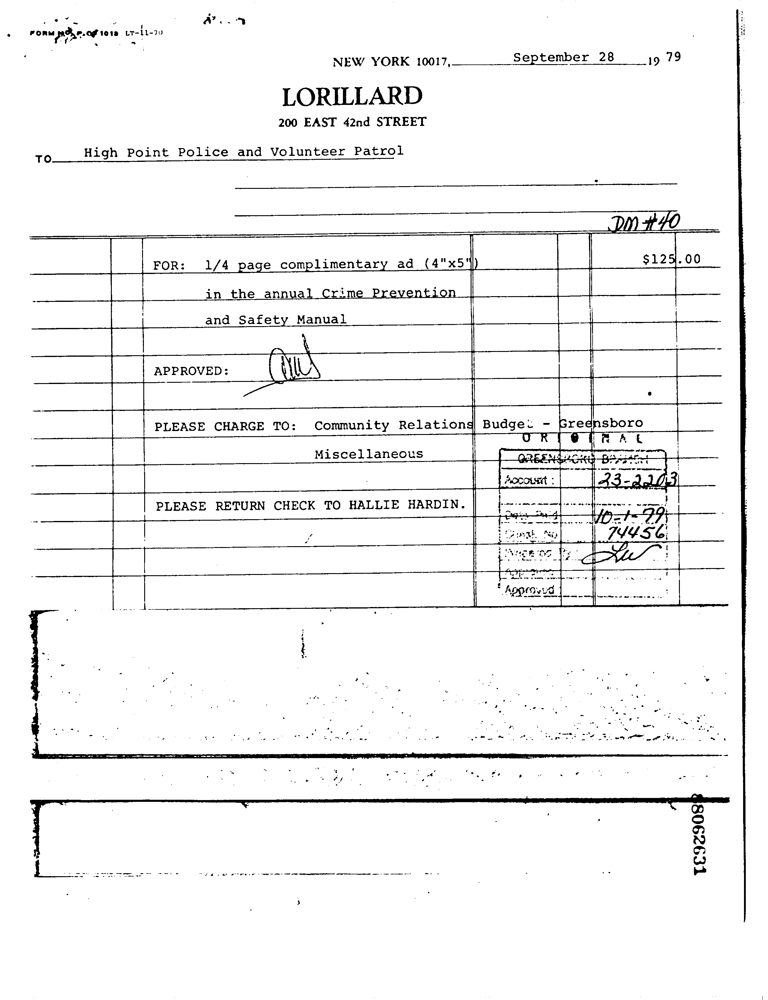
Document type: Invoice